Question: What is the name of the tenant mentioned in the document?
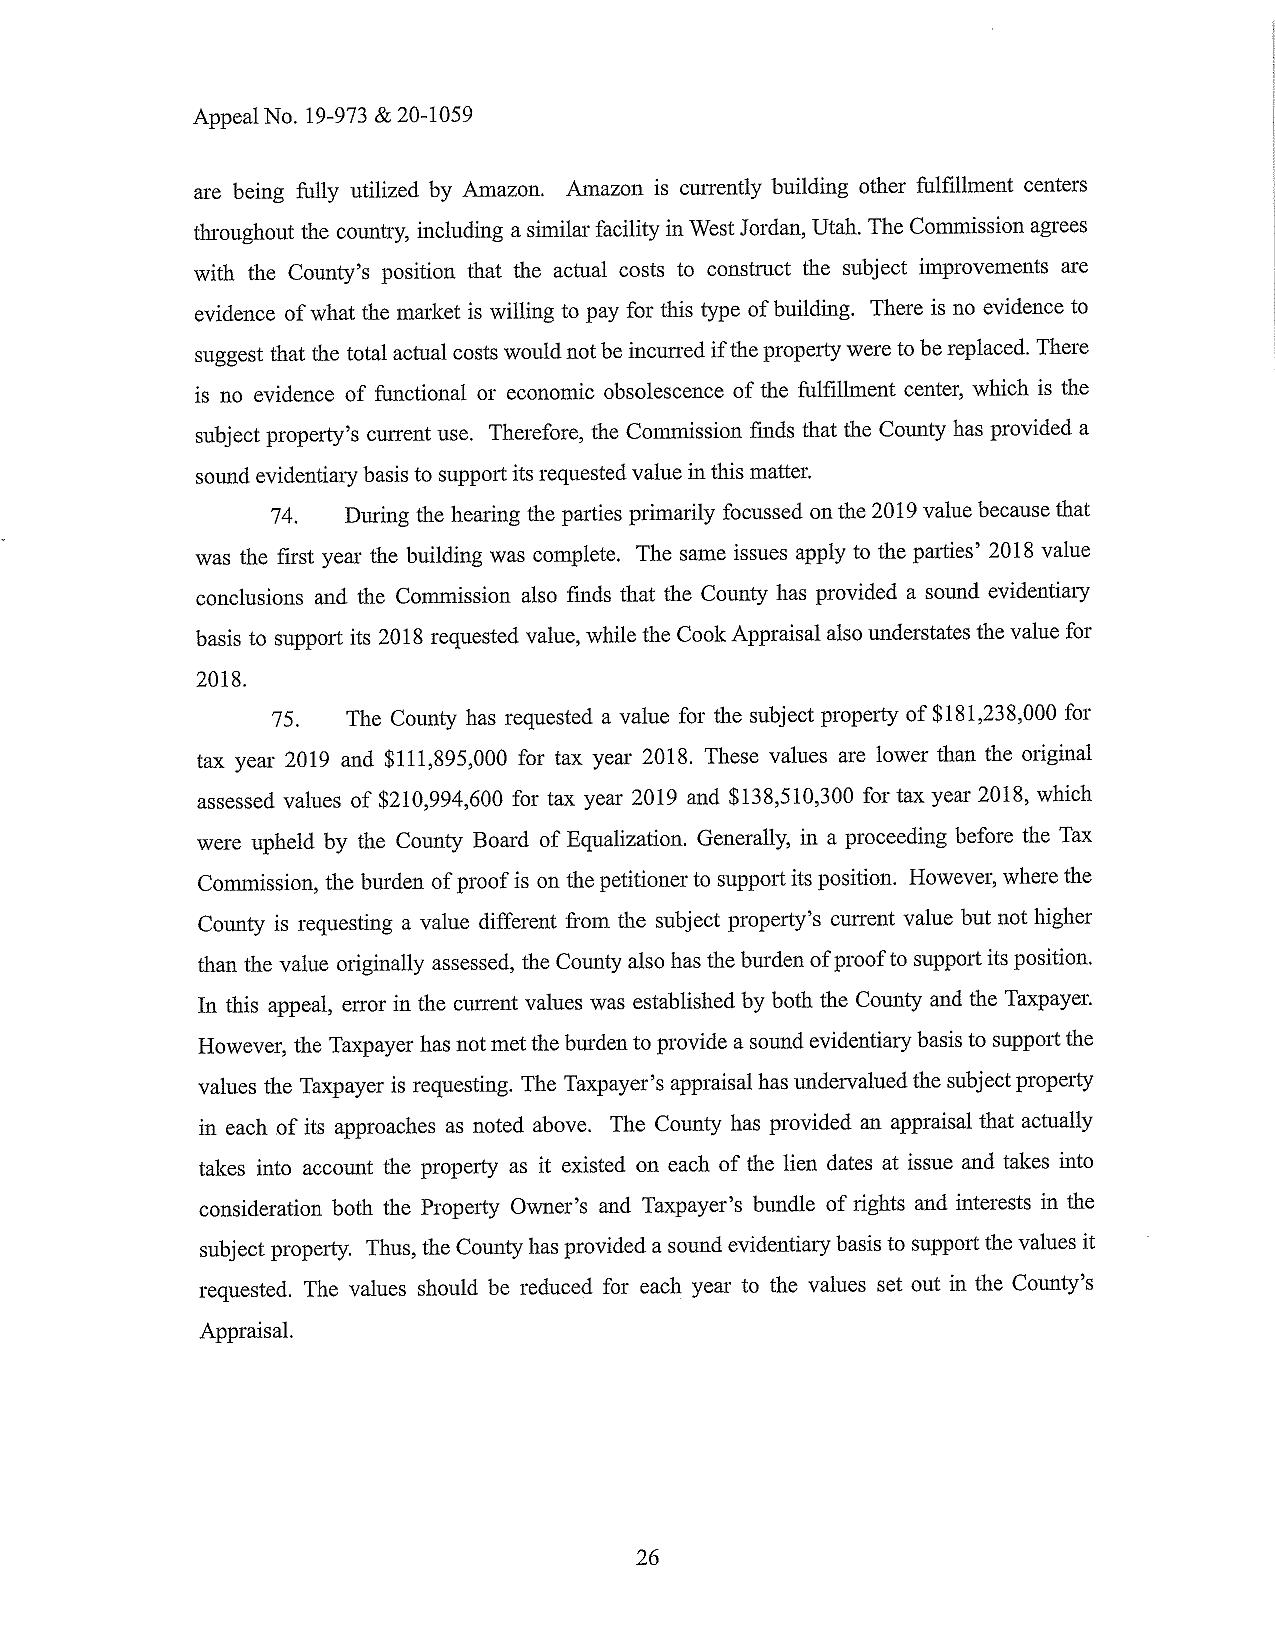
Answer: "Amazon"